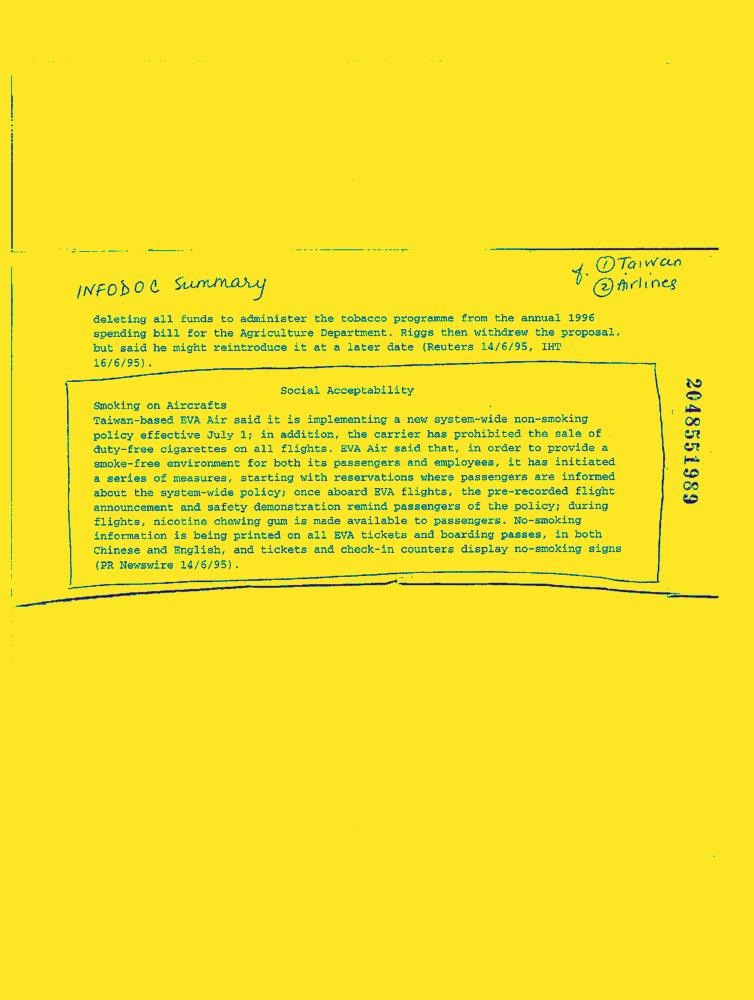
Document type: News-Article